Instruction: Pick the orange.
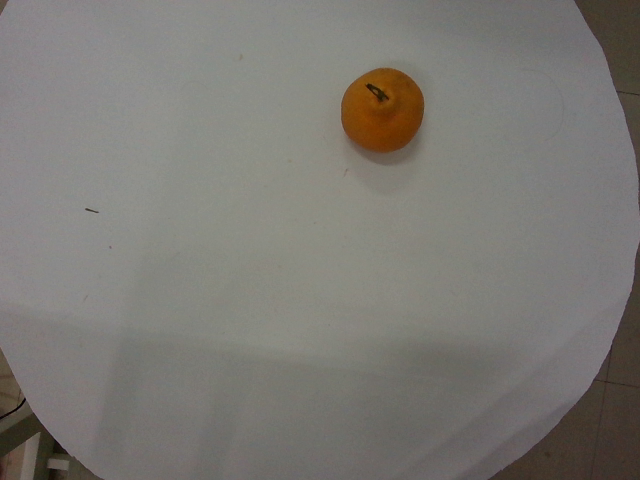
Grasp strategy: vertical